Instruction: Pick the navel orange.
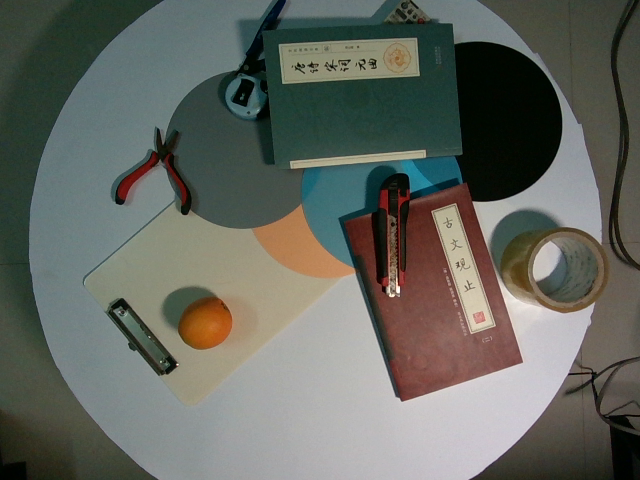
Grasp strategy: vertical